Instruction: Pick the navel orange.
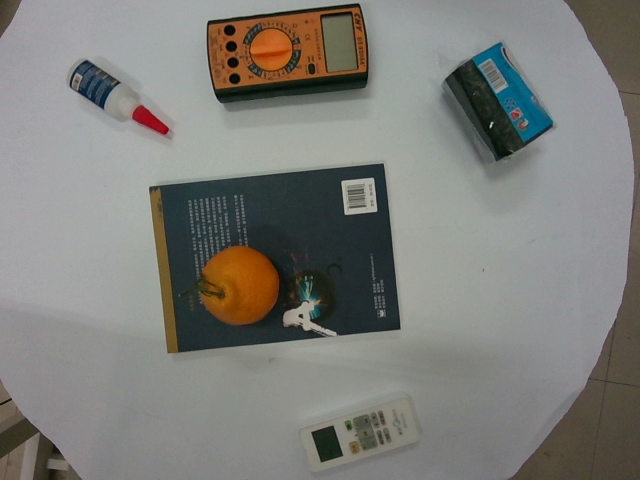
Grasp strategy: vertical